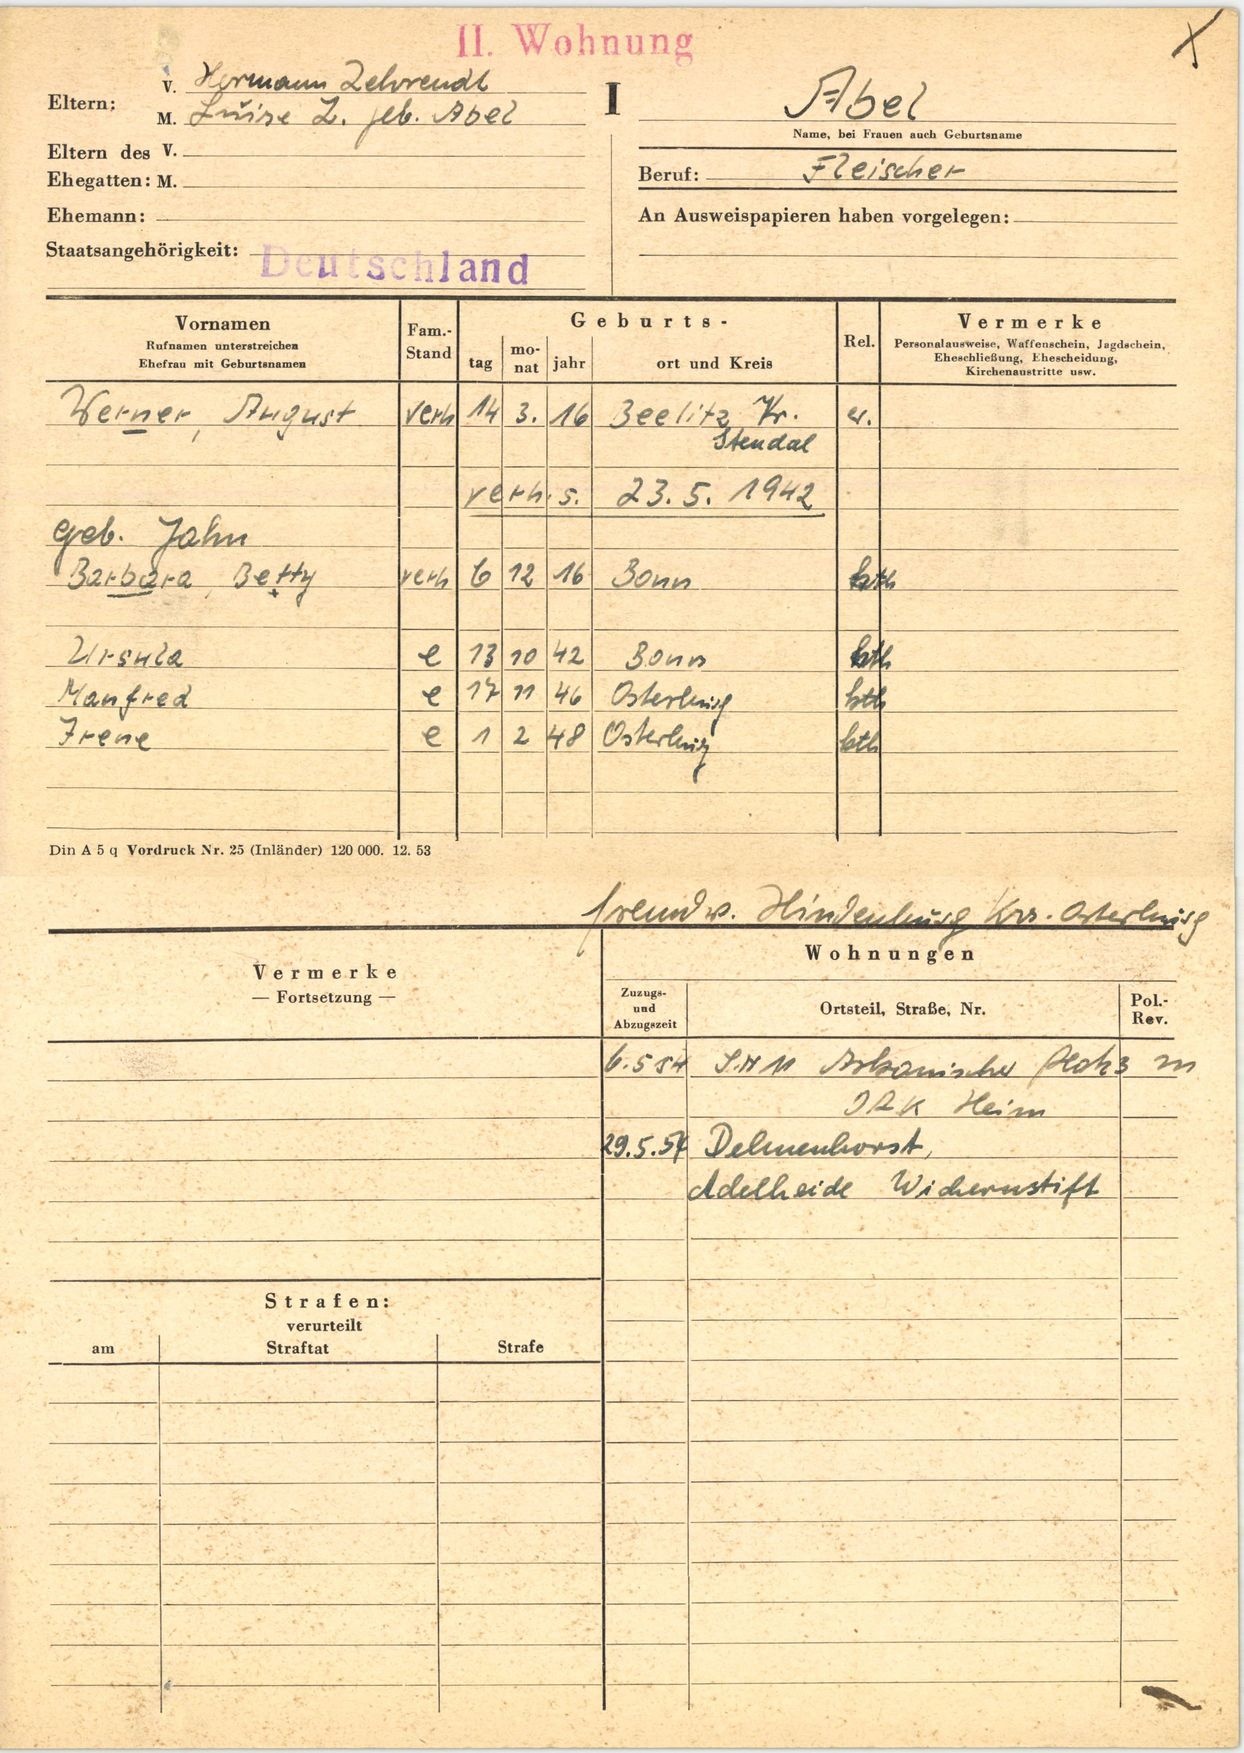
Abel